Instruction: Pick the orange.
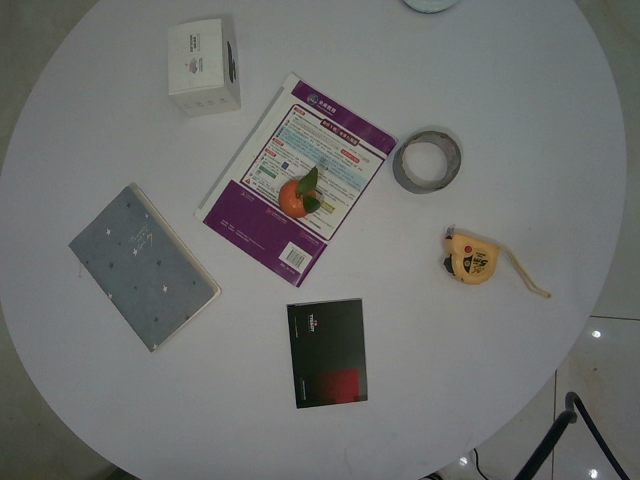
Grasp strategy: vertical